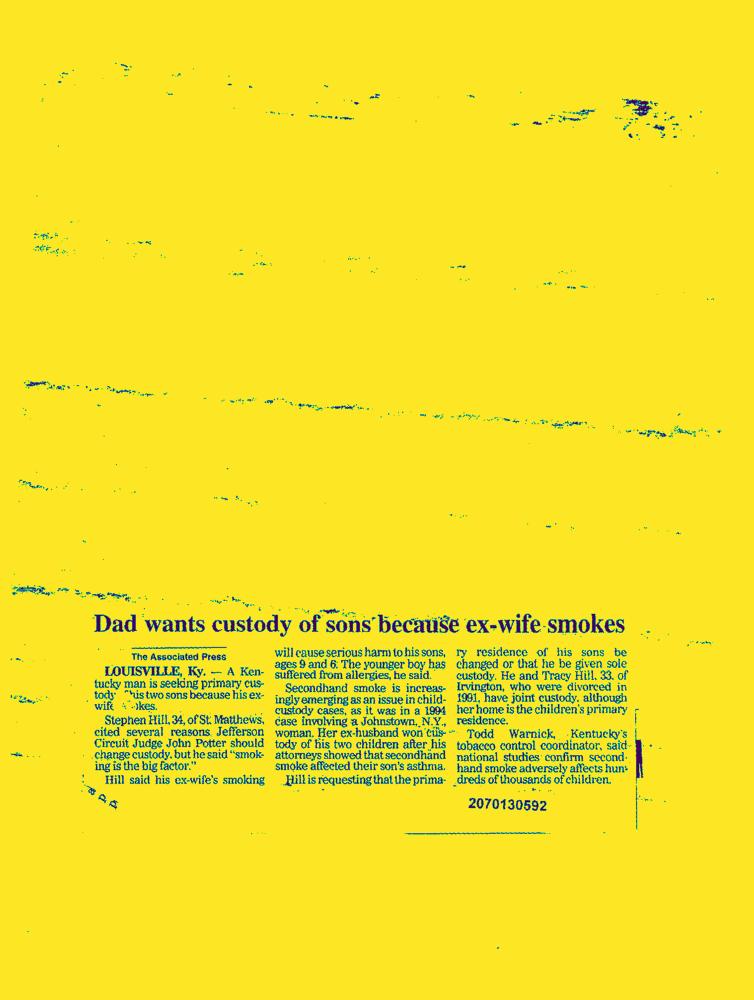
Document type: News-Article